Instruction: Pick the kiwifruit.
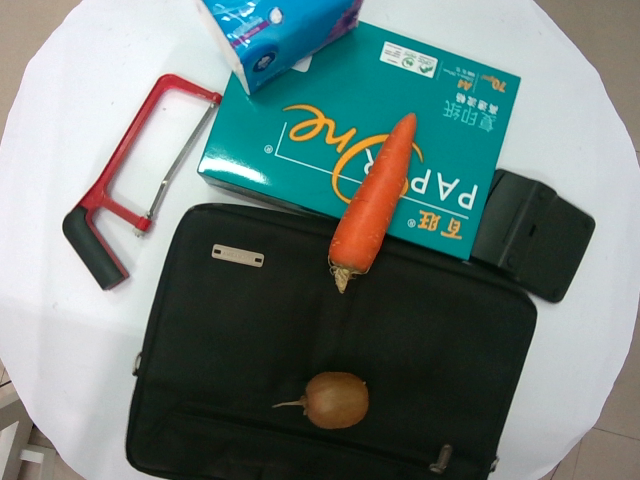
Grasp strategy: vertical